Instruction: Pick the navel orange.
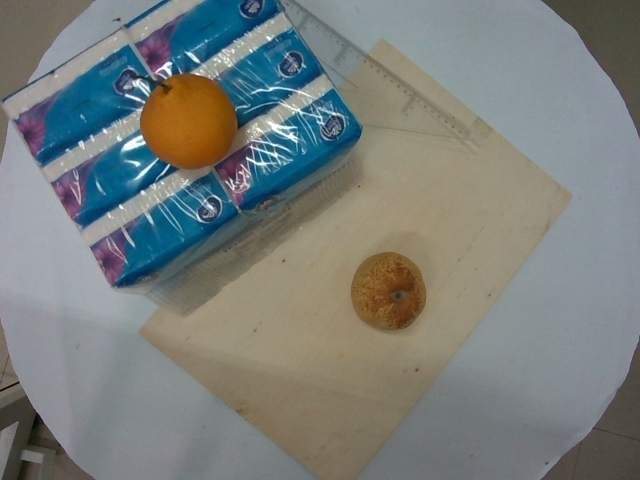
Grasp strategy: vertical